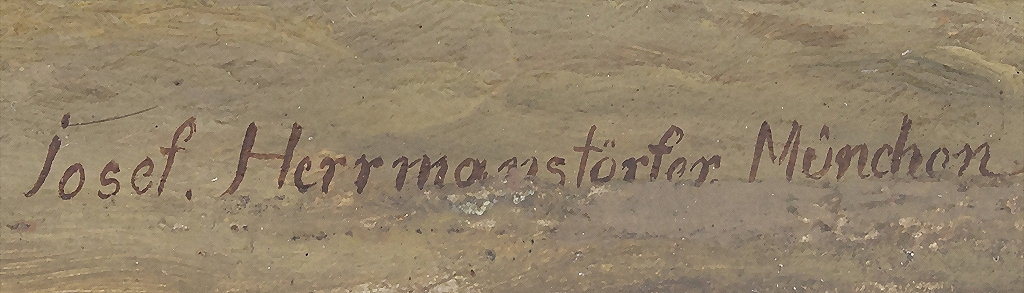
Signature of: josef hermanstörfer